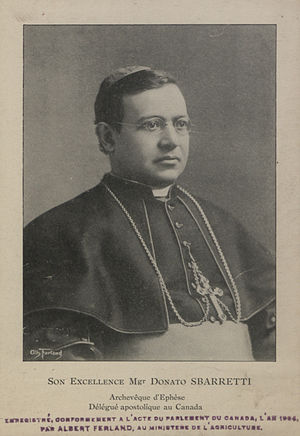
Français&#160;: La Sainte Face de Notre Seigneur Jesus Christ.